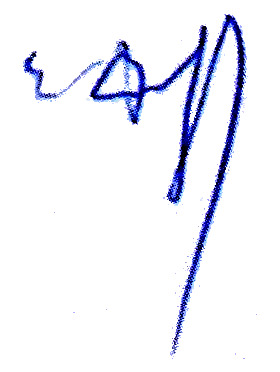
Signature of: evgeny fedosov